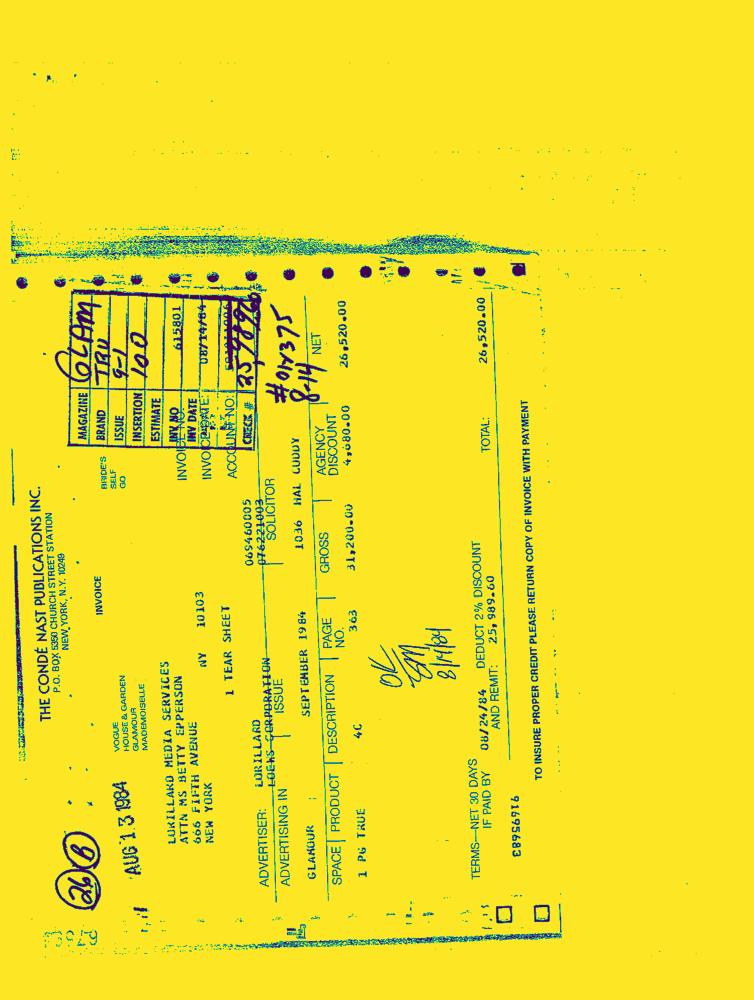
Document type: Invoice-Doc